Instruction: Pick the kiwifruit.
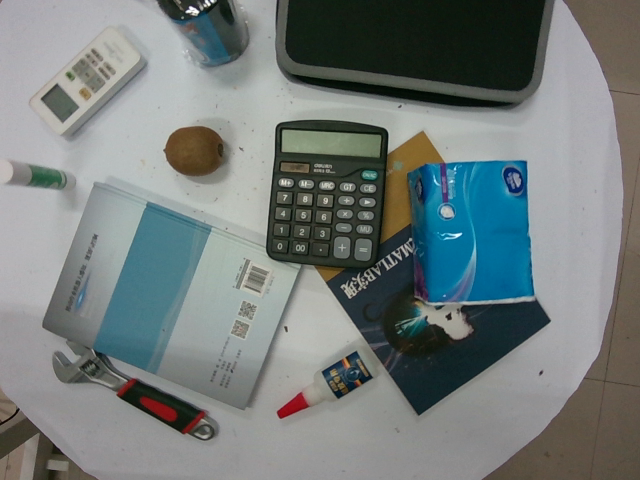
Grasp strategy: vertical